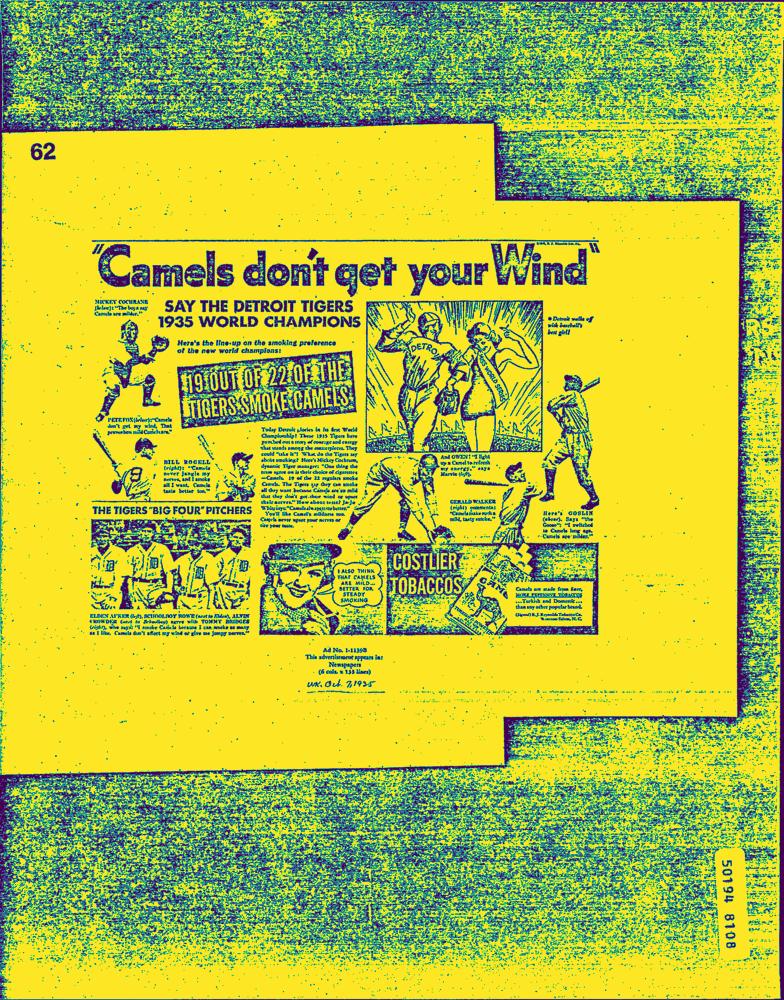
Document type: AD